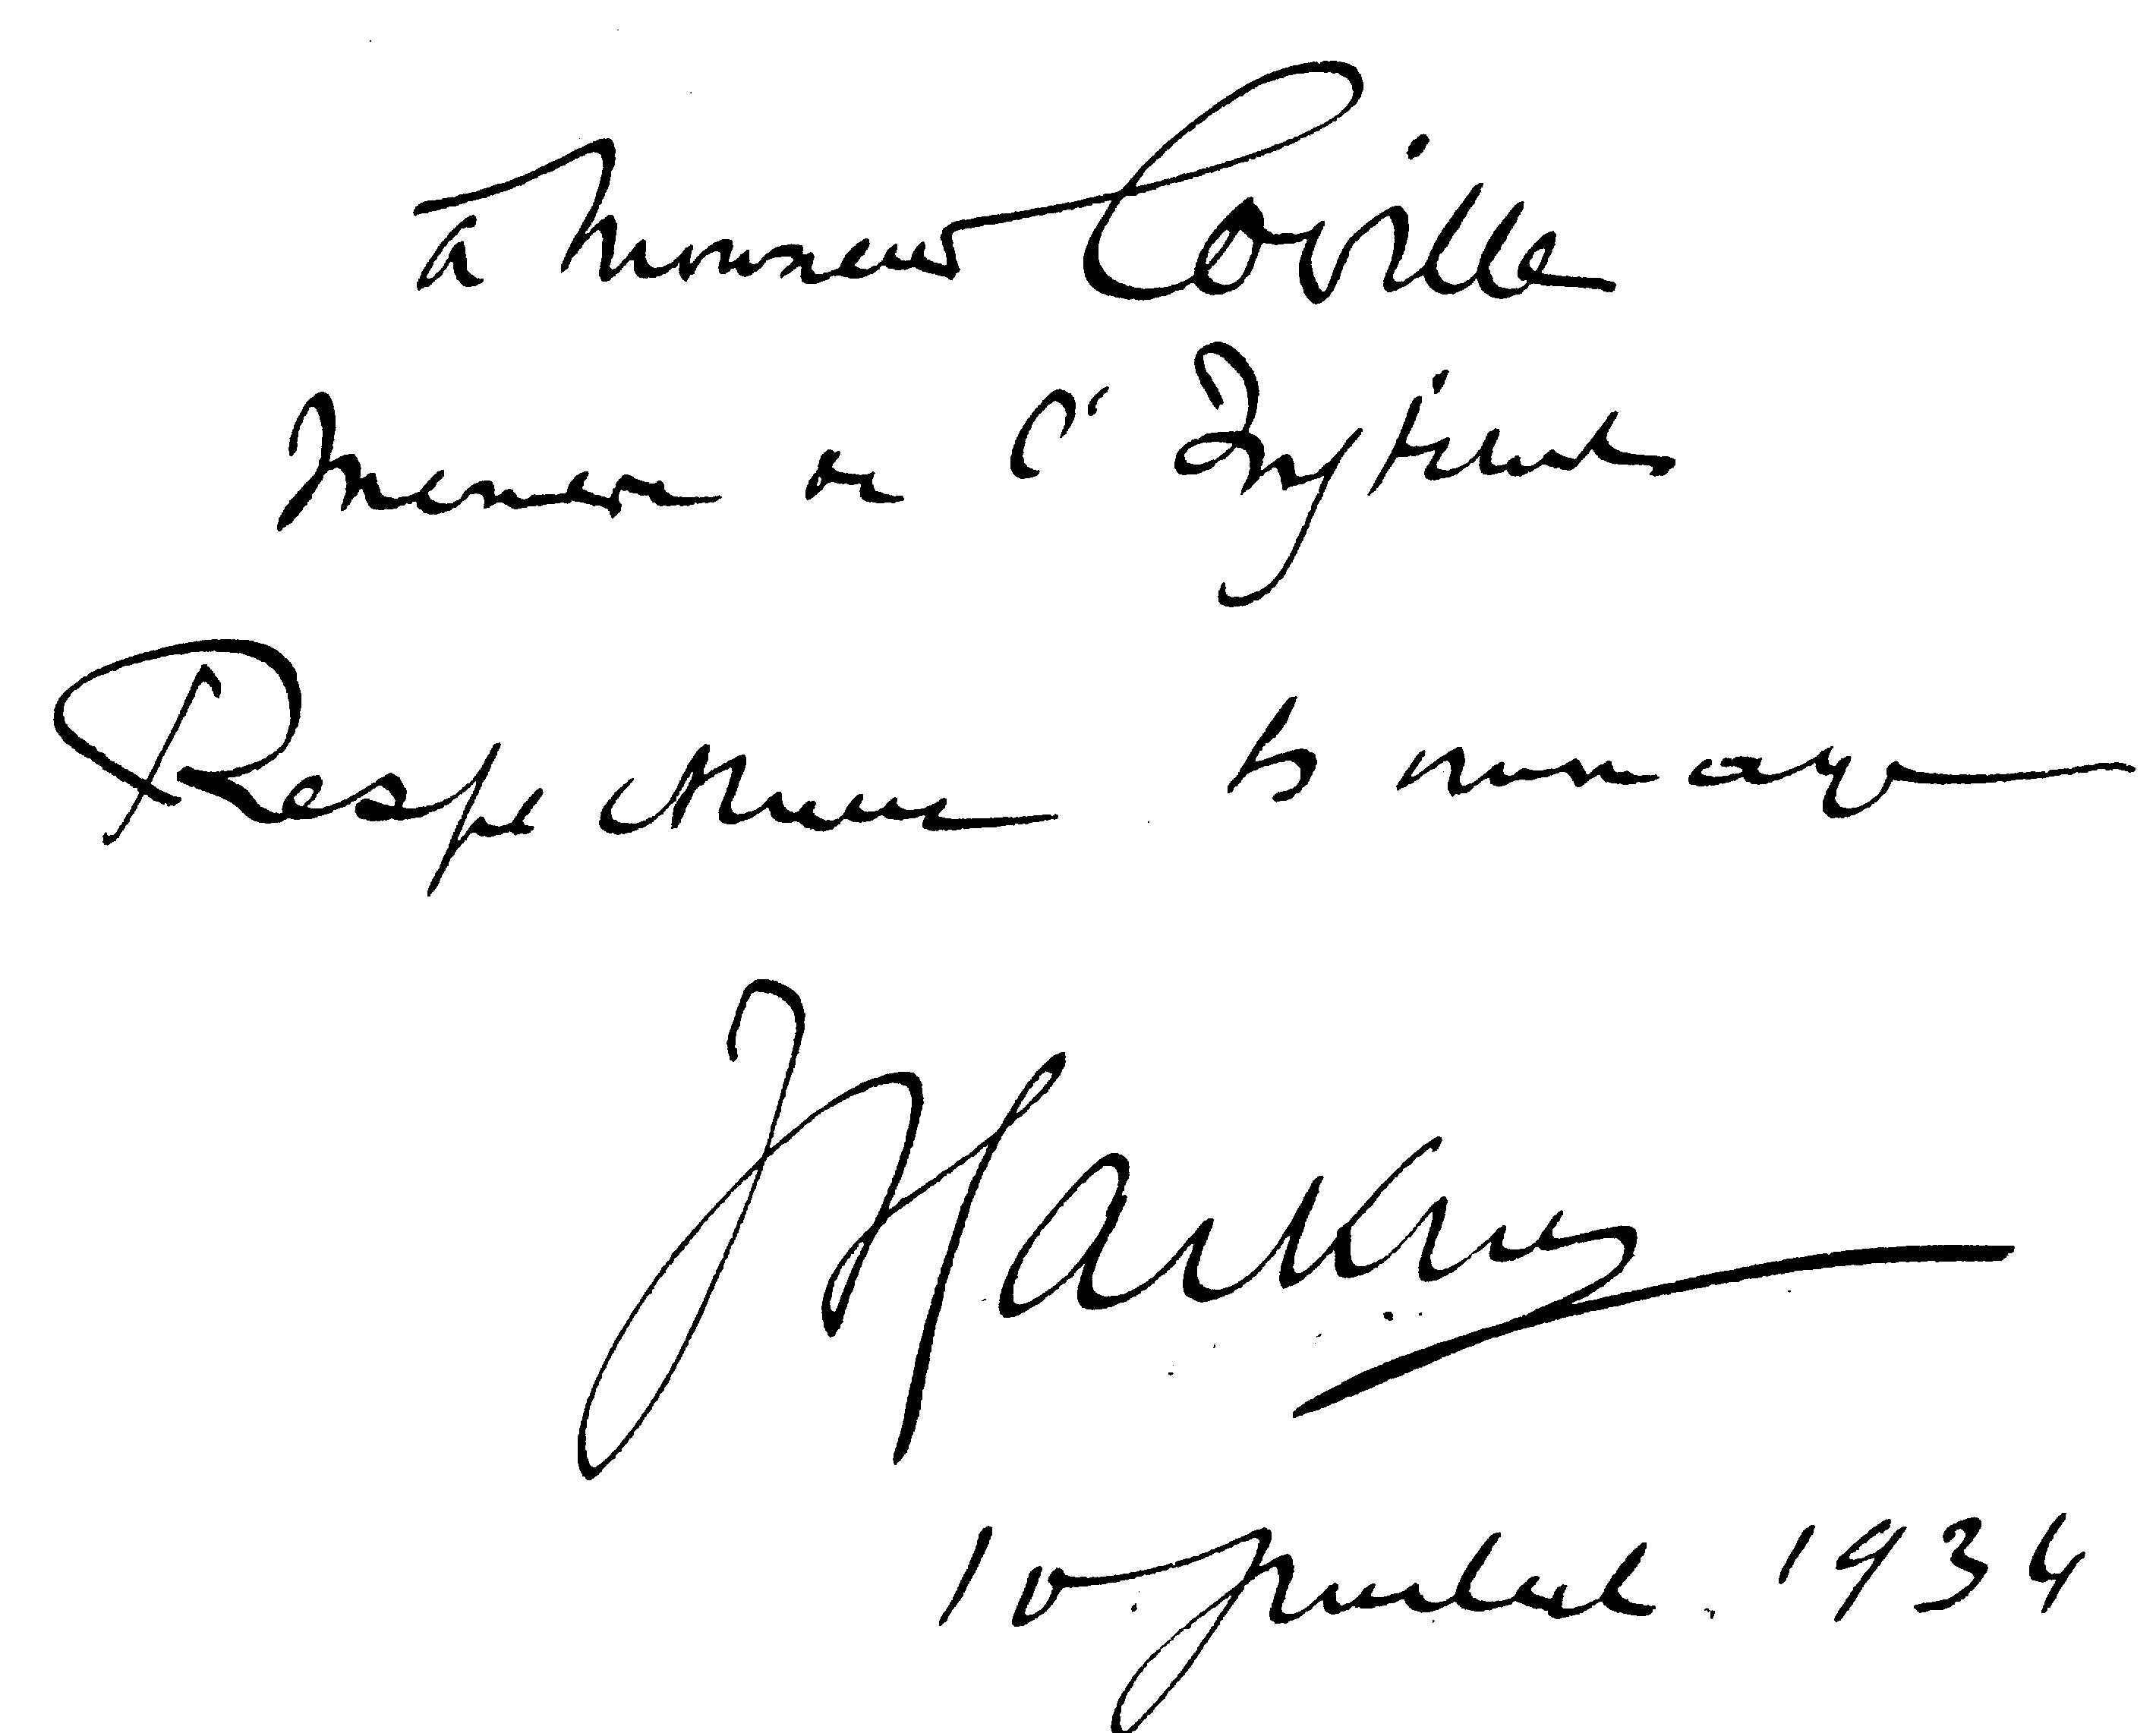
Signature of: joseph hackin